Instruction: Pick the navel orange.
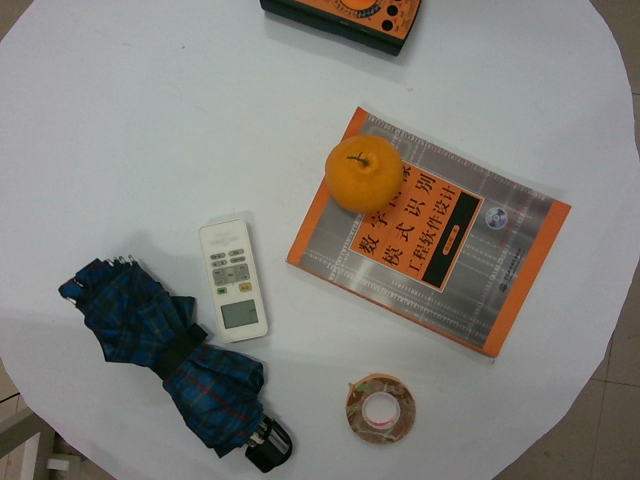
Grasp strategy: vertical